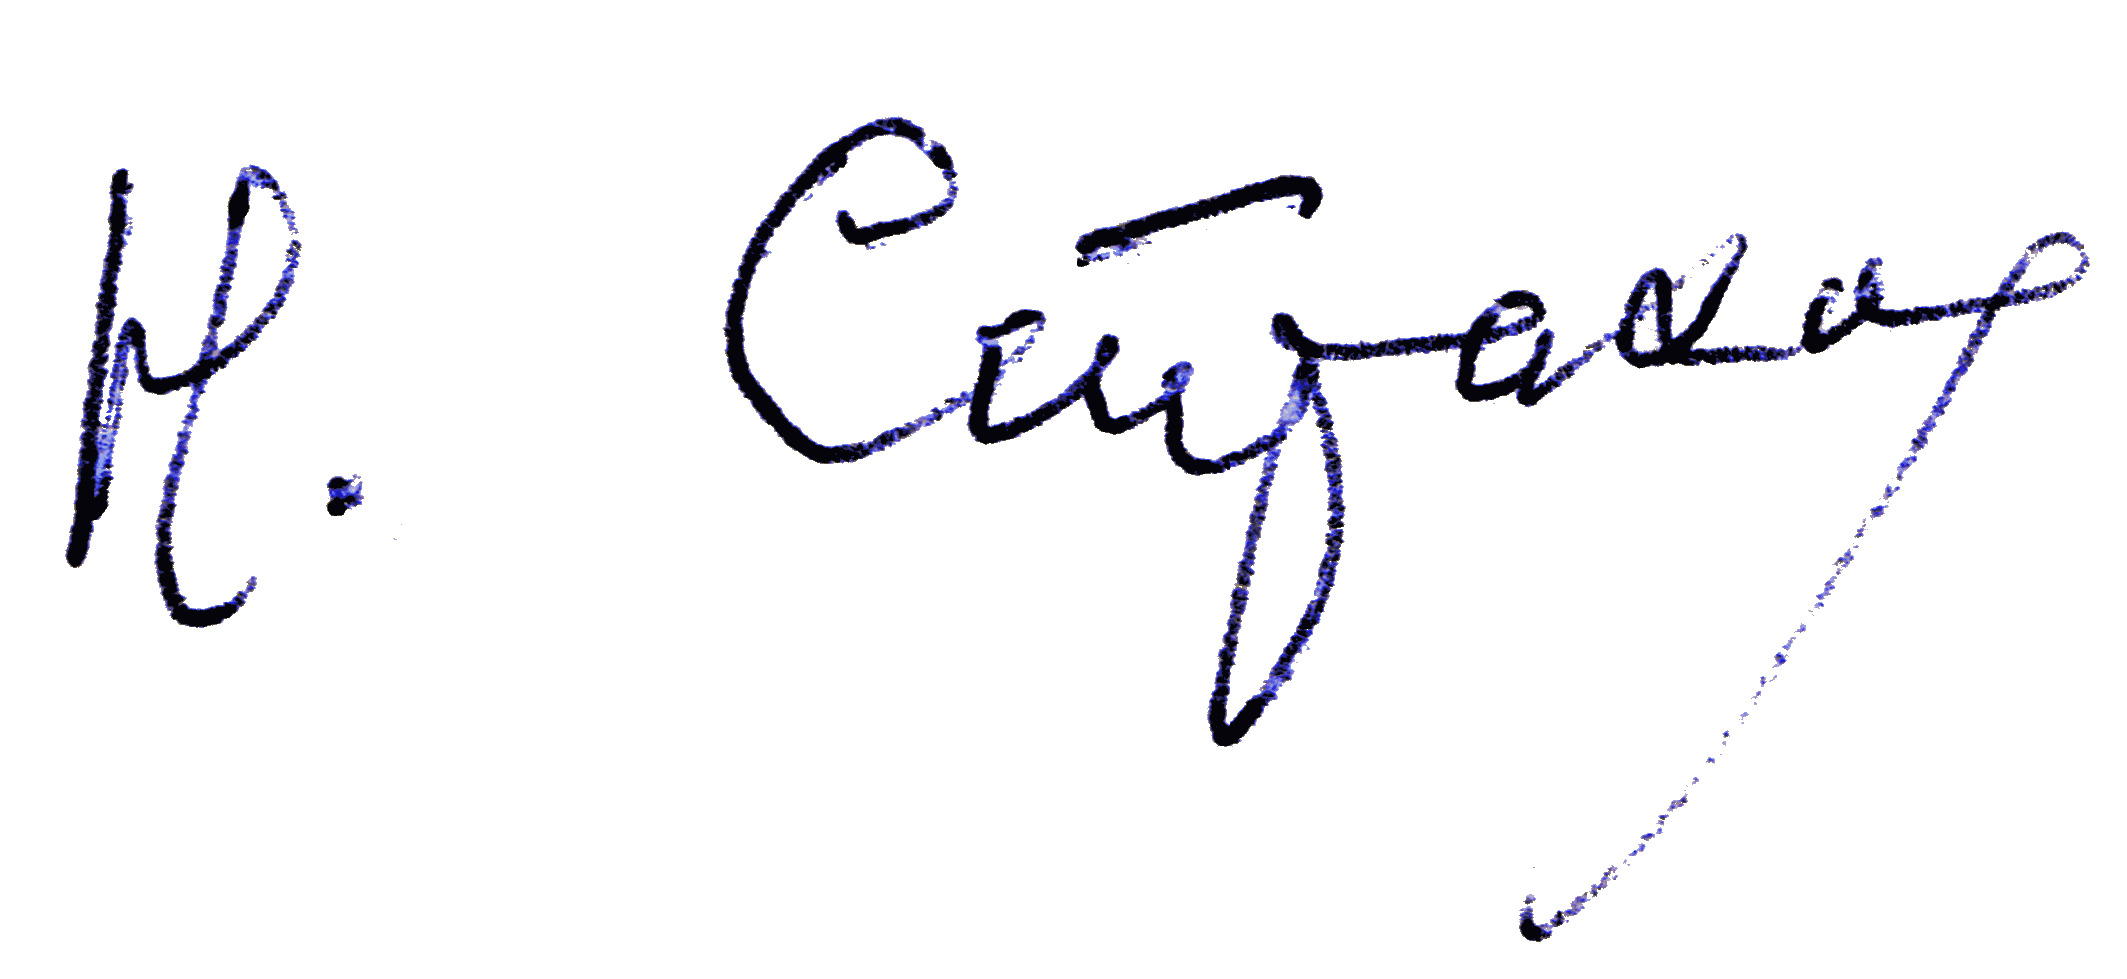
Signature of: nikolai mikhailovich strakhov